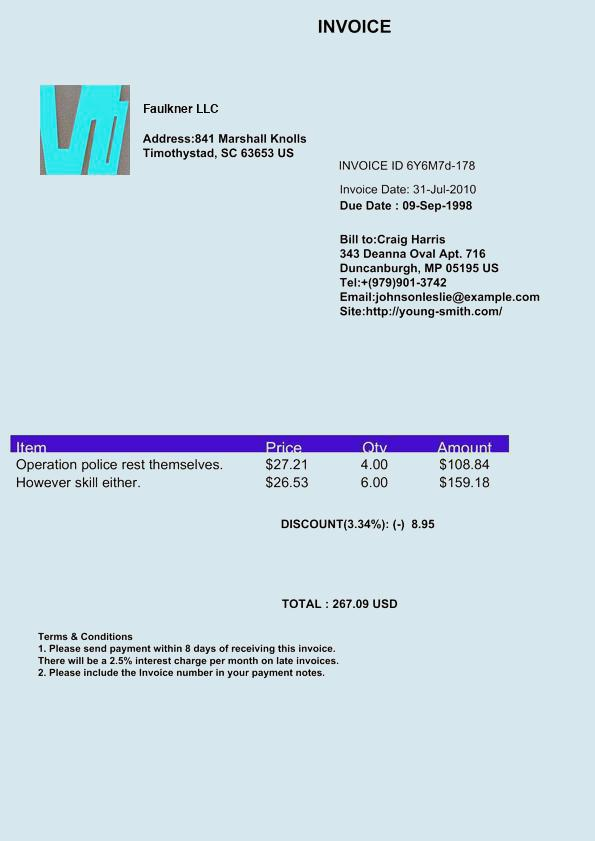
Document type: Invoice